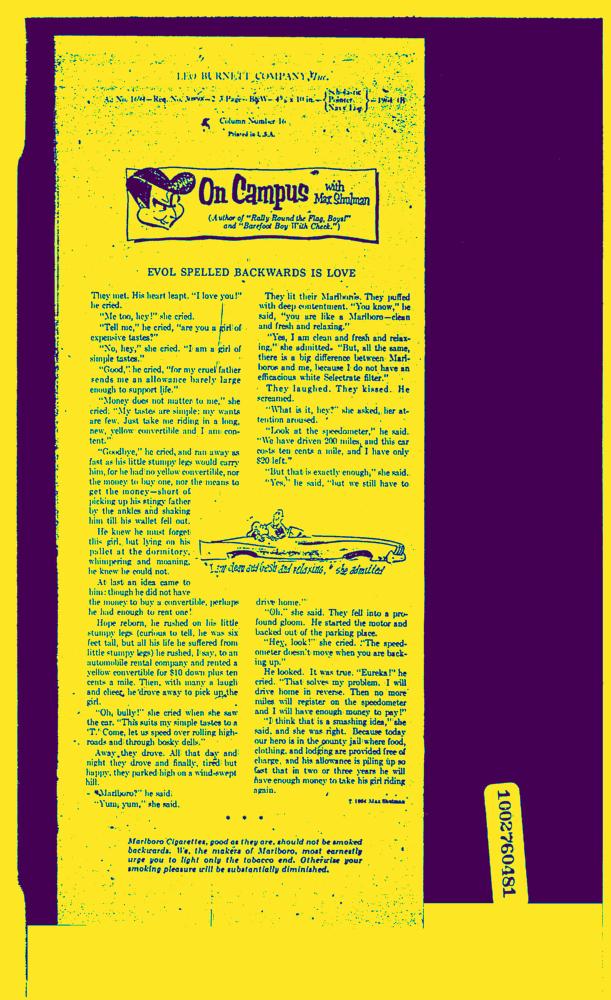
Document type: News-Article